Question: What is the main concern?
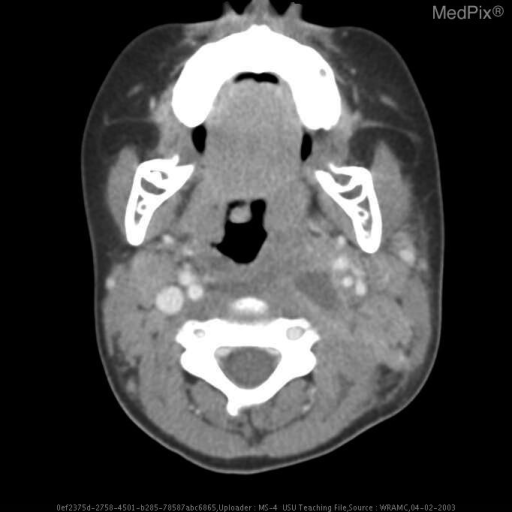
Answer: The findings suggest The is an irregularly margined fluid collection in left lateral retropharyngeal space measuring 1.3 x 2.7 cm at its level of greatest area in the axial plane. Although the slice thickness is not noted the lesion extends from the nasopharynx to the oropharynax and in all likelyhood inferiorly in the retropharyngeal space.  There is only minimal enchancement of the margin of the lesion.. Irregularly margined fluid collection in left lateral retropharyngeal space measuring 1.3 x 2.7 cm in AP and transverse dimension.  Not well circumscribed or encapsulated.. The patient might have a history of Patient reported 1 ? weeks of sore neck and mild throat pain that became acutely severe the night prior to initial presentation.  Patient complained of inability to move neck secondary to pain and mother noticed left sided neck fullness and reported intermittent fevers.   On presentation, a lateral X-ray showed increased retropharyngeal space width and CT demonstrated phlegmon vs. abscess.  Patient was I/D’d 2 days prior to this study with no pus drainage and no clinical improvement.  Patient was started on IV clindamycin on admission..